Question: What is the assessed value of the property as noted in the document?
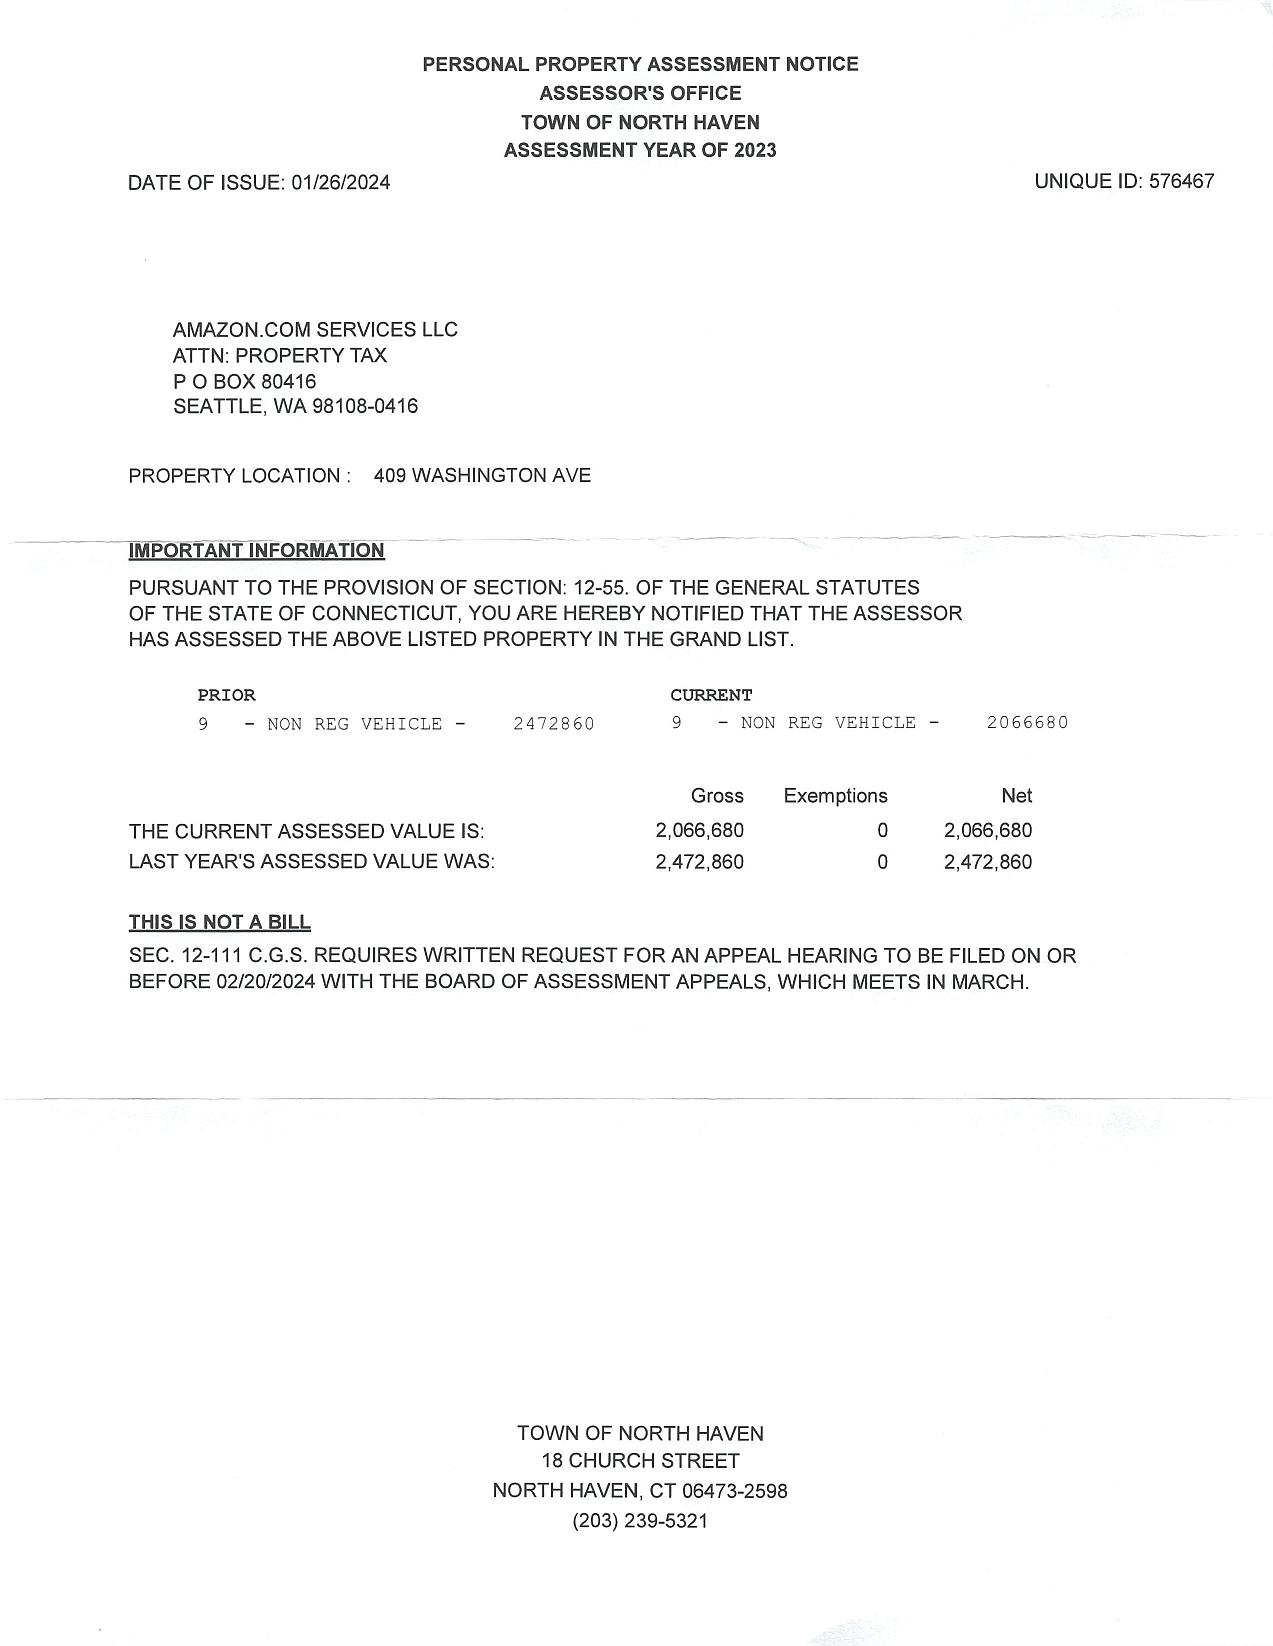
Answer: "2,066,680"